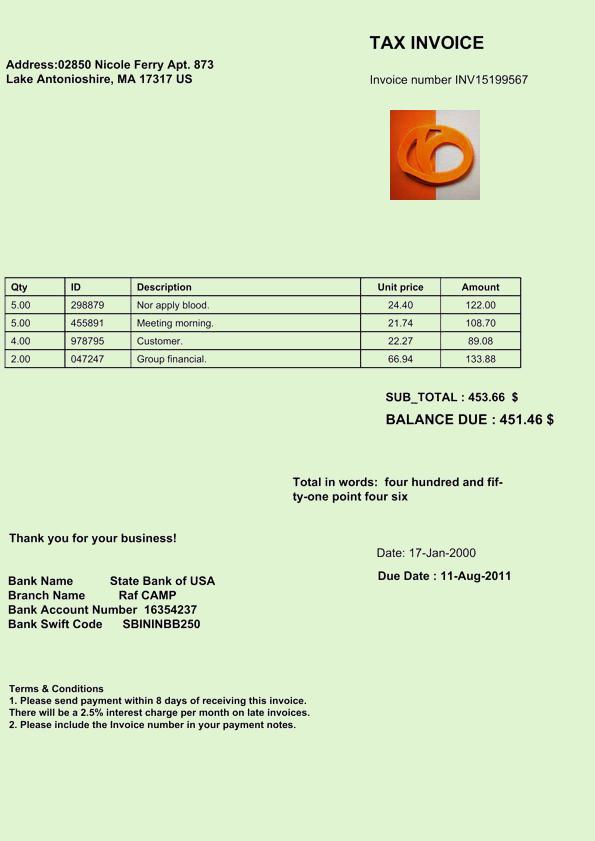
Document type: Invoice